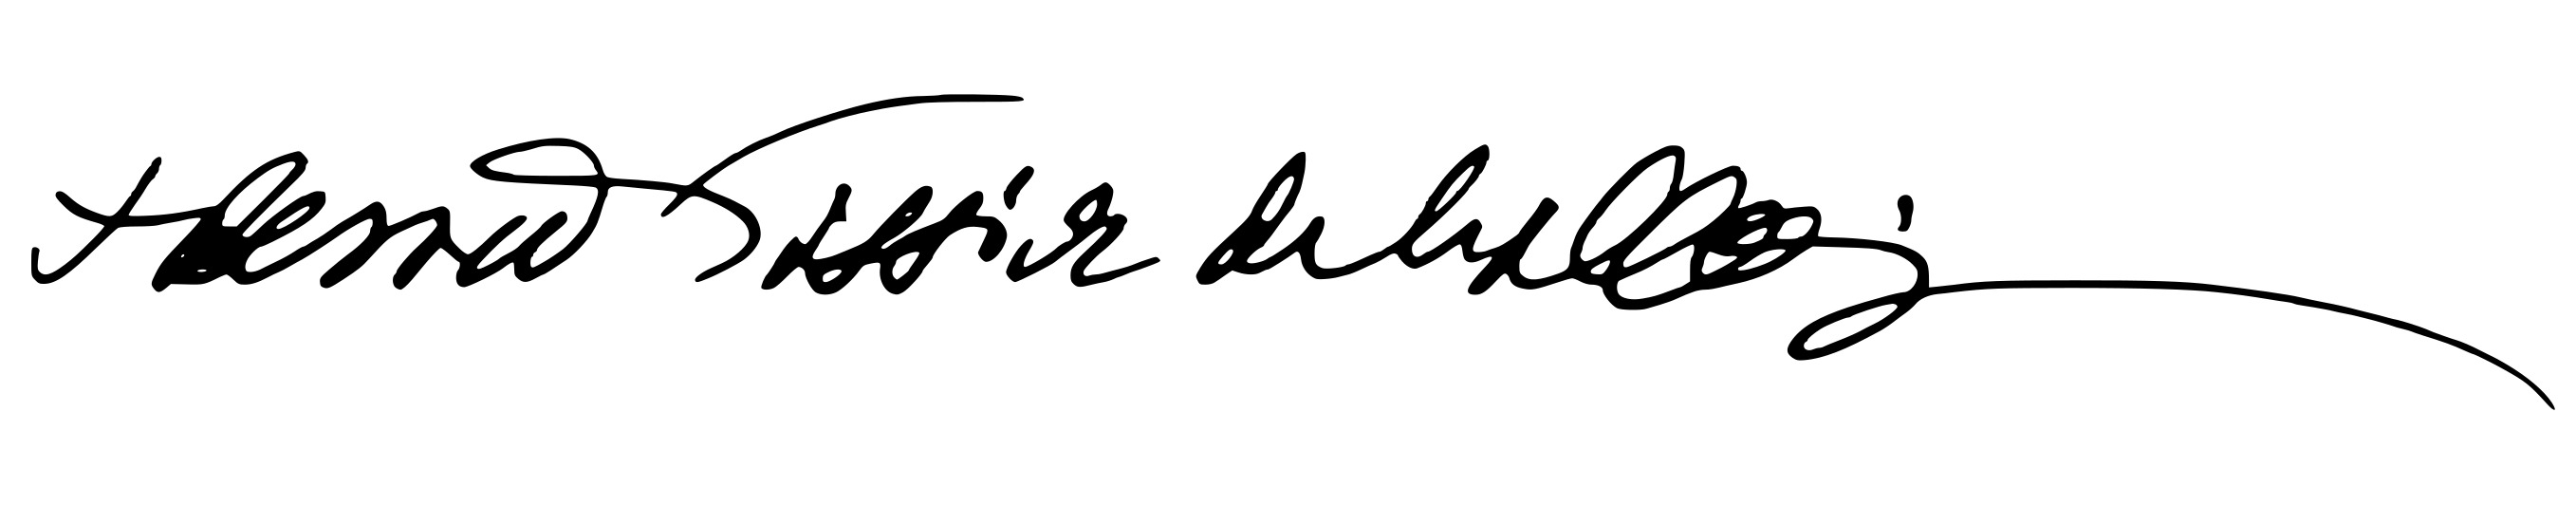
Signature of: bernard tissier de mallerais